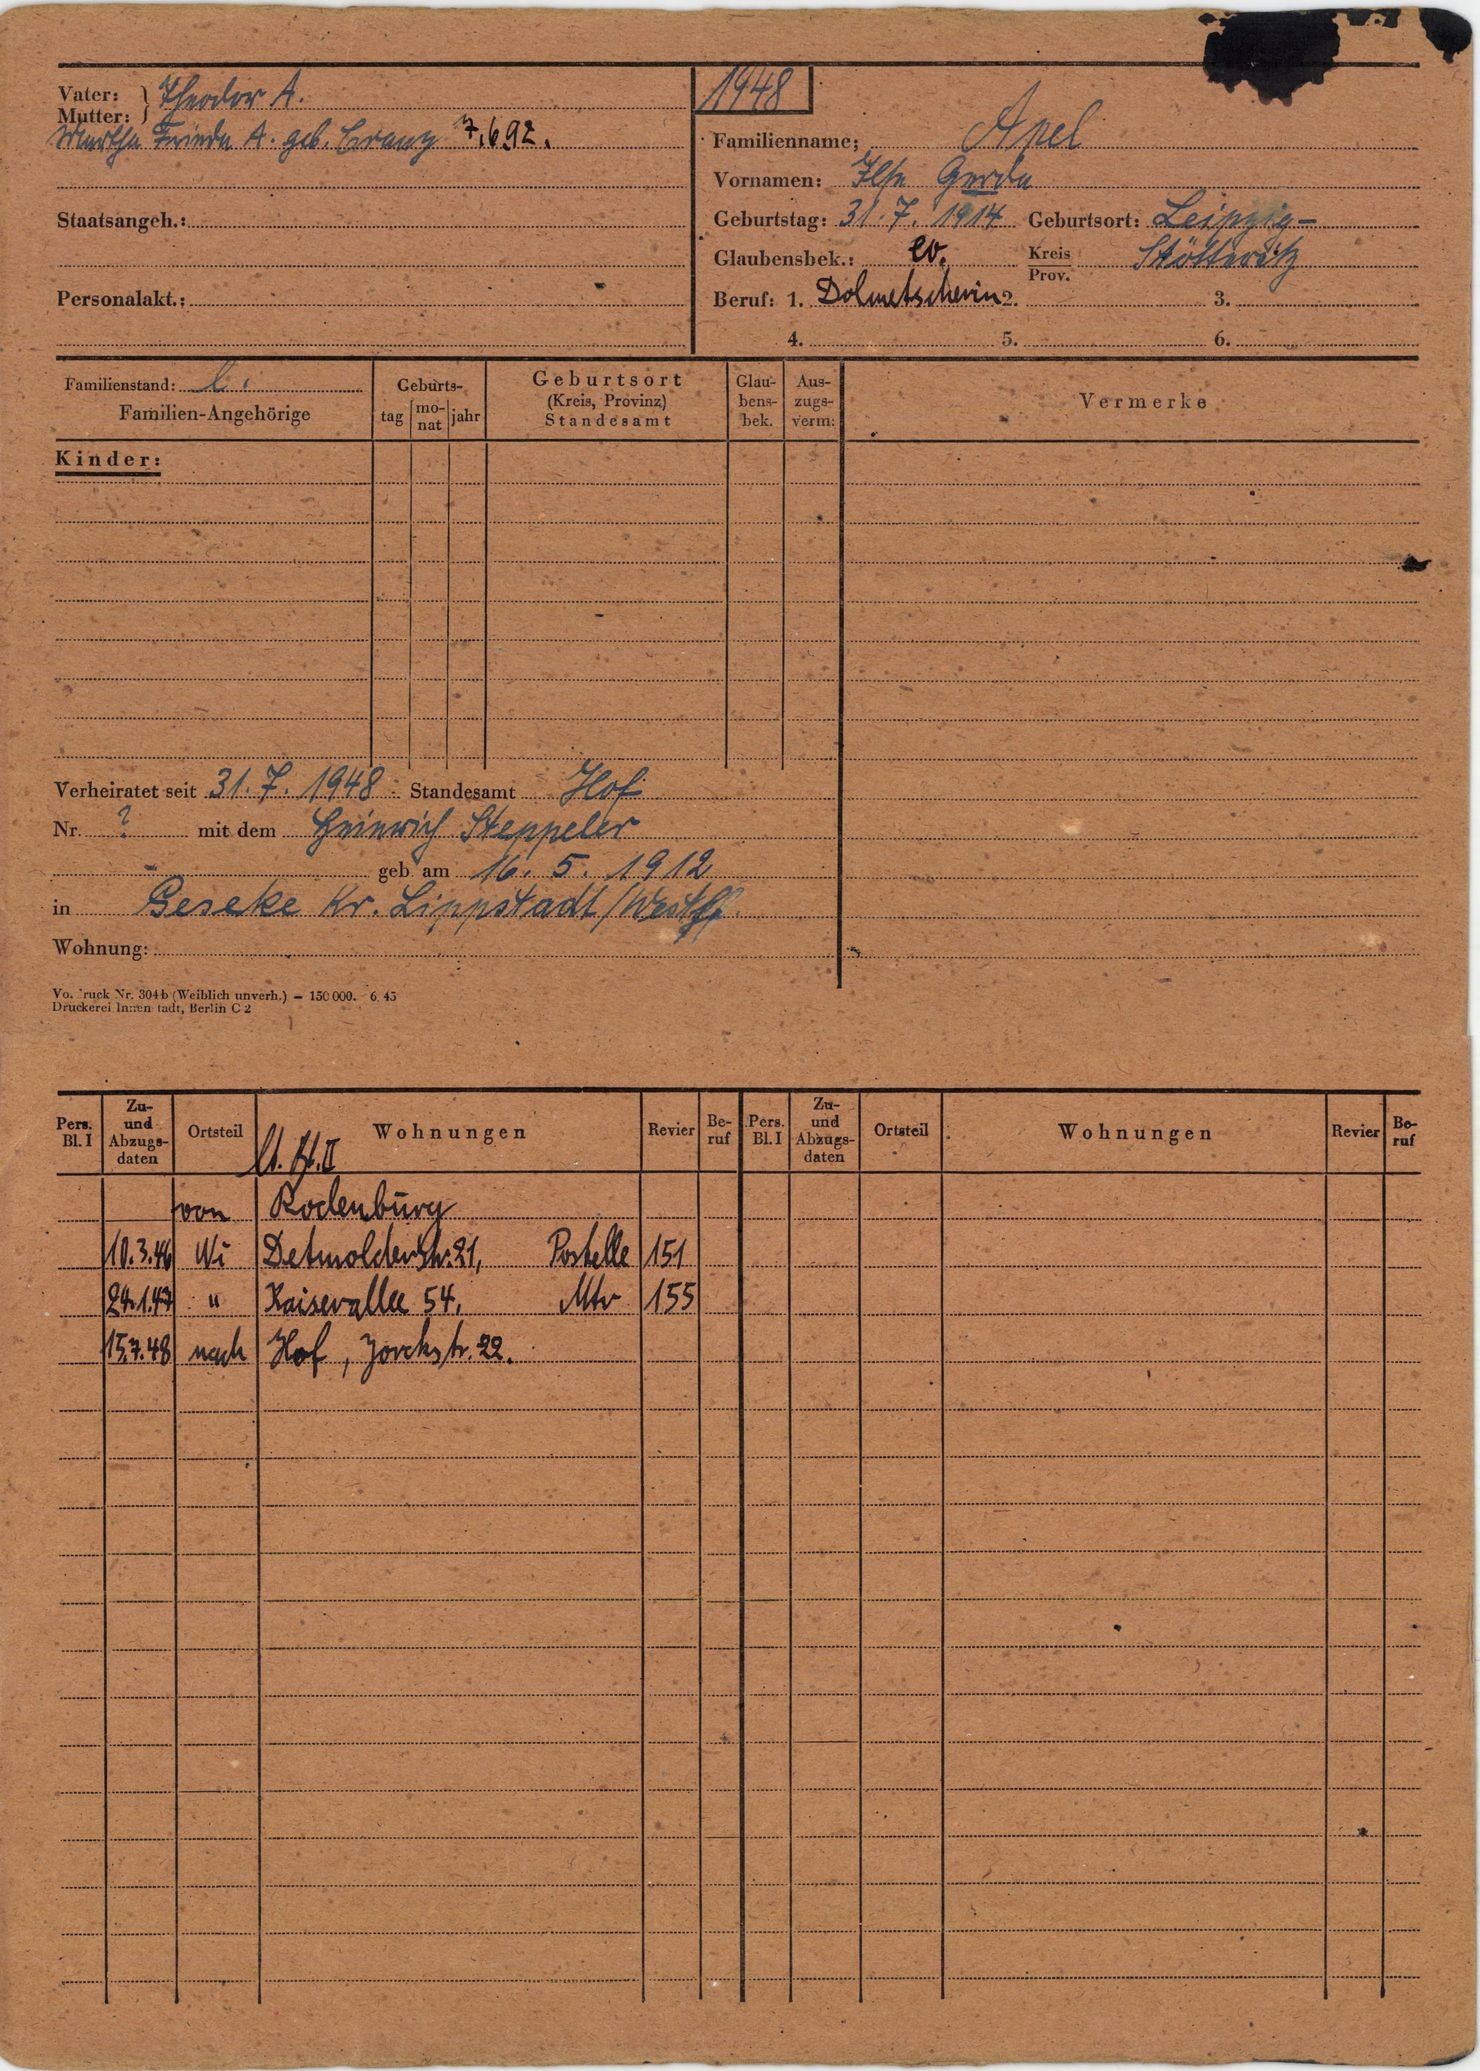
Apel